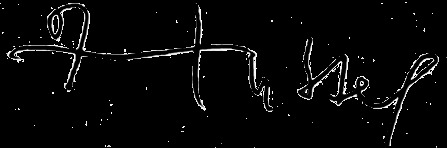
Signature of: horst hussel